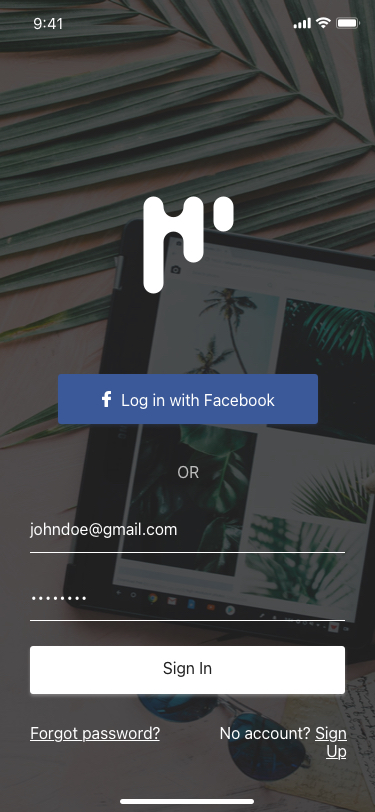
Text in this UI design:
No account? Sign Up
Forgot password?
••••••••
johndoe@gmail.com
OR
Log in with Facebook